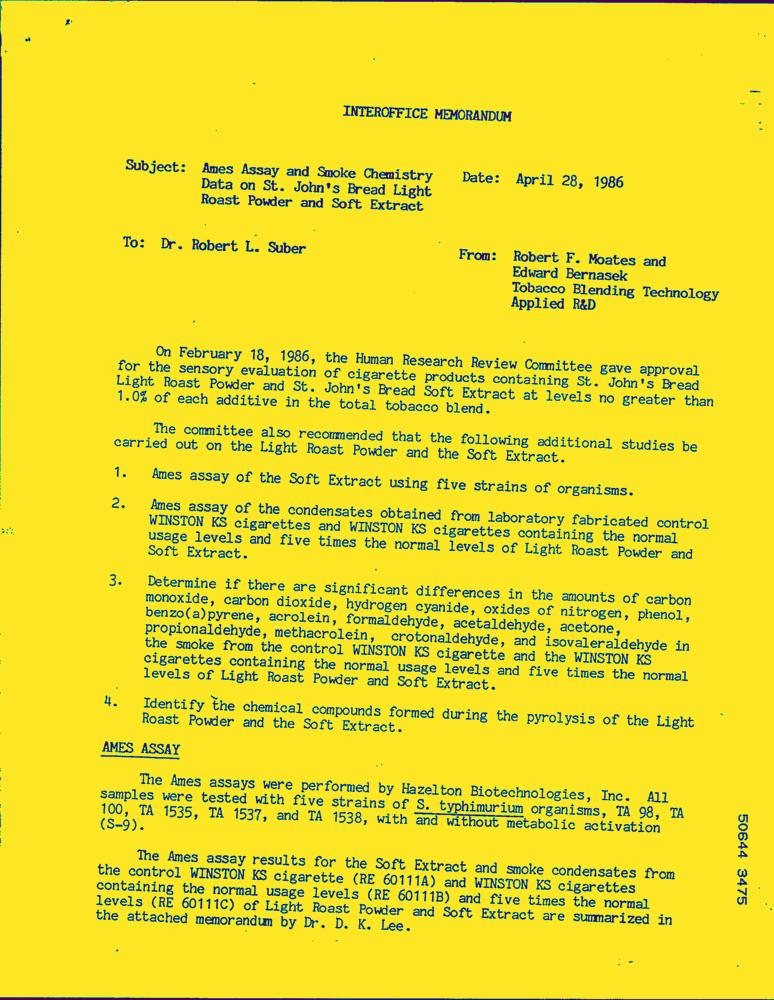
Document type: Letter-Doc